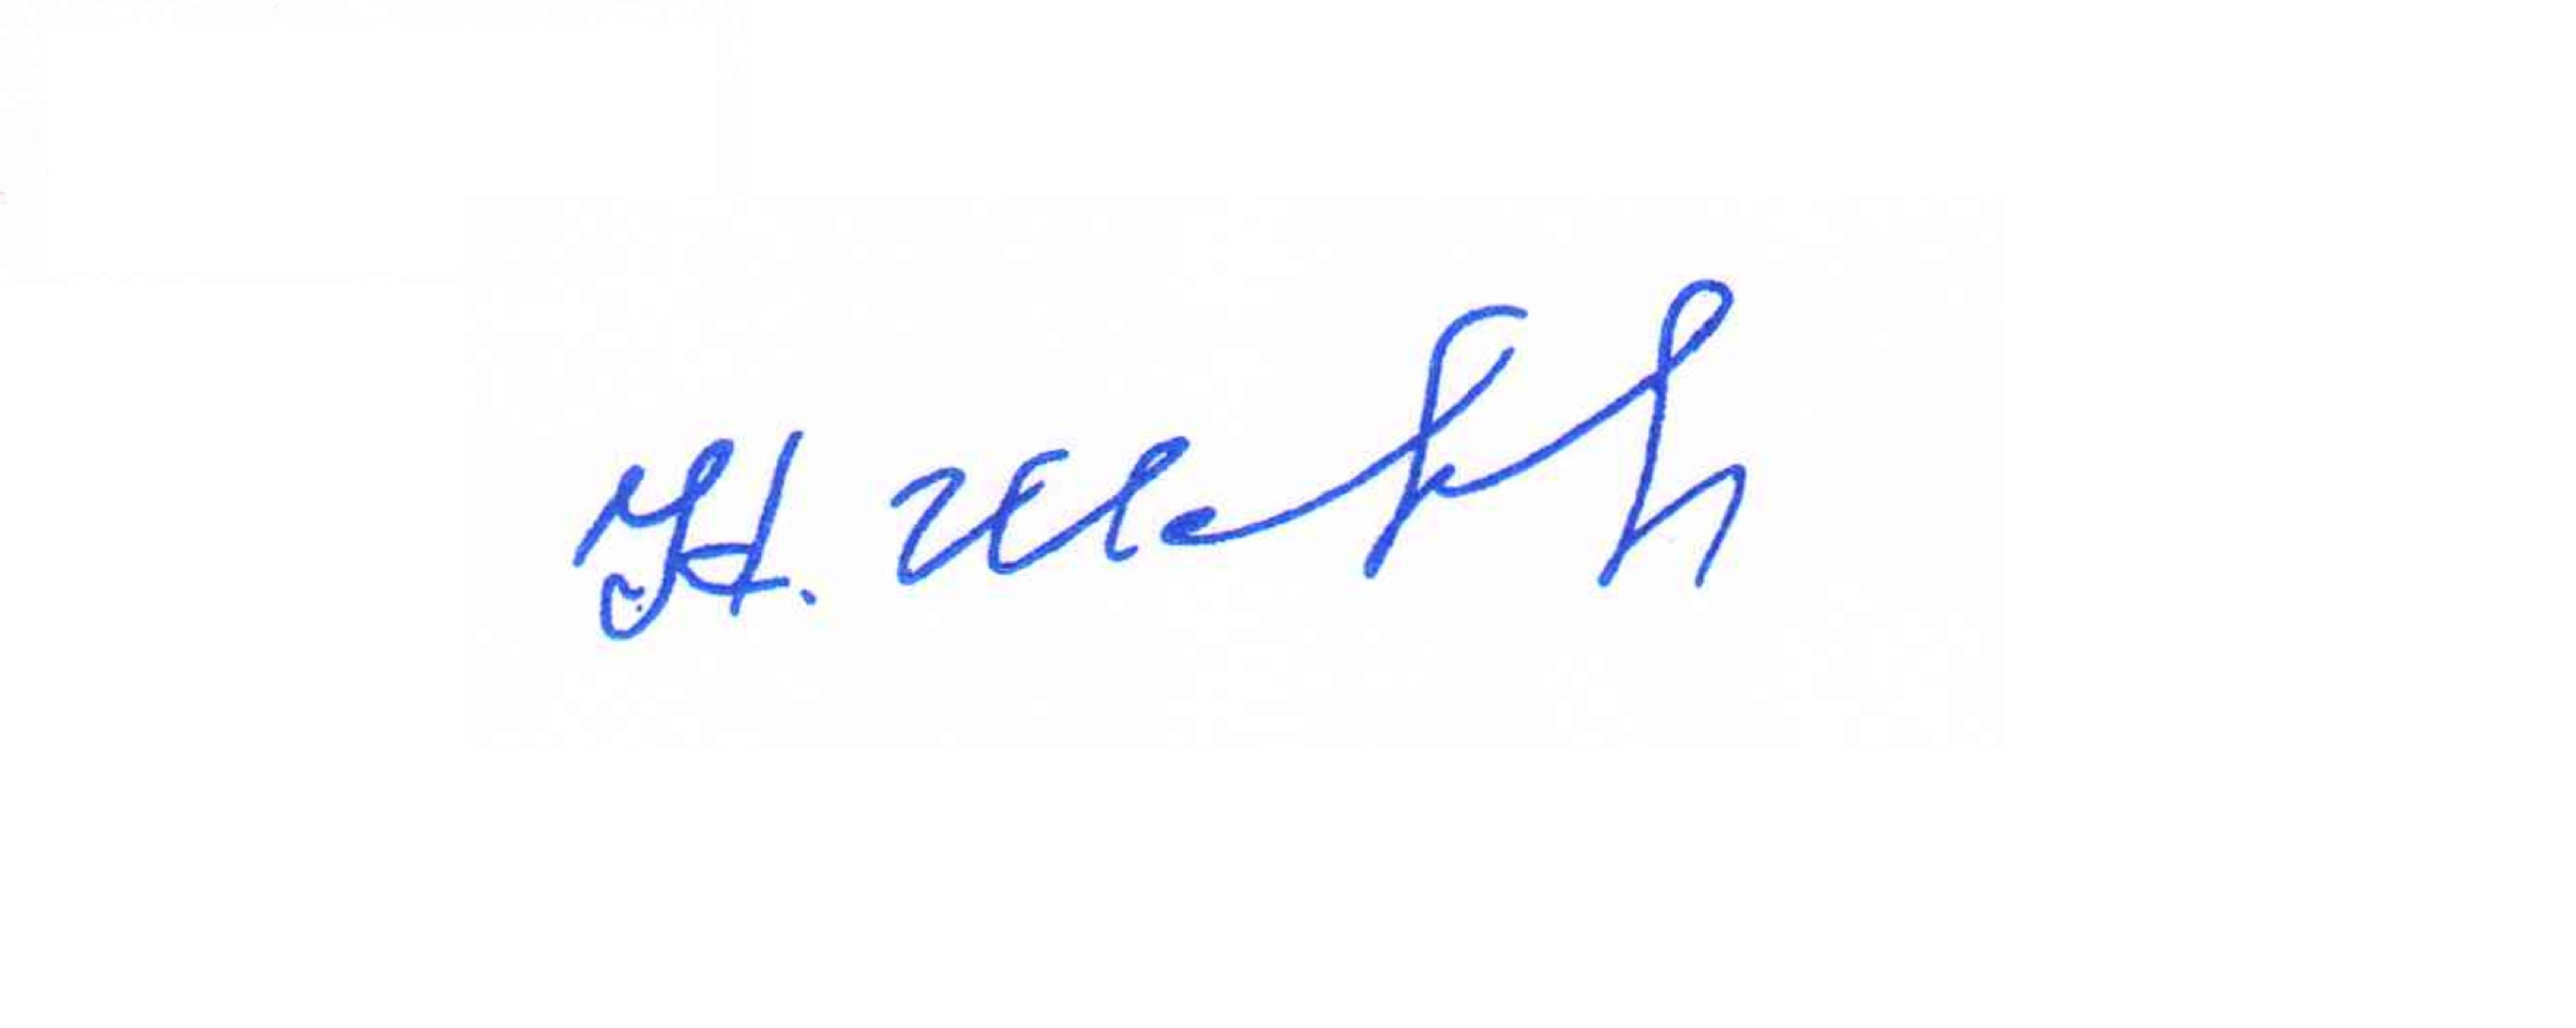
Signature of: q97496765